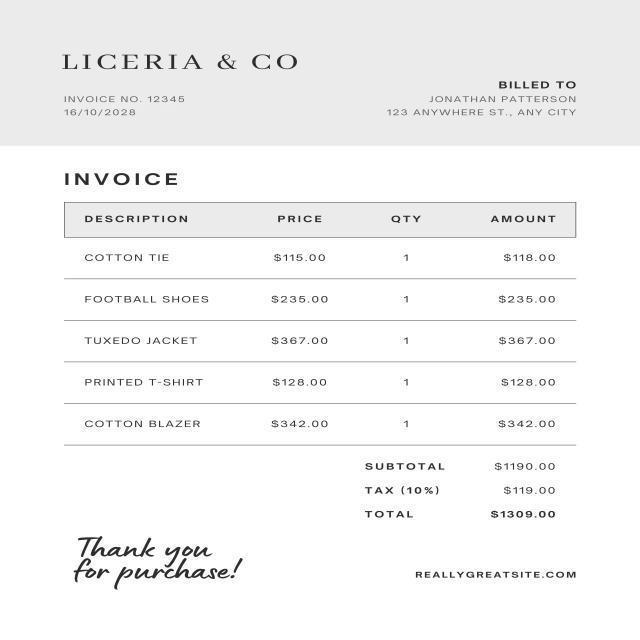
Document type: Invoice